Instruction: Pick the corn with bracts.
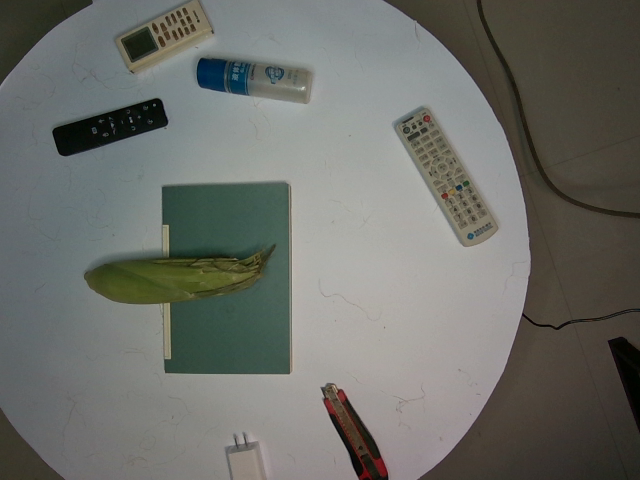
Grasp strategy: vertical